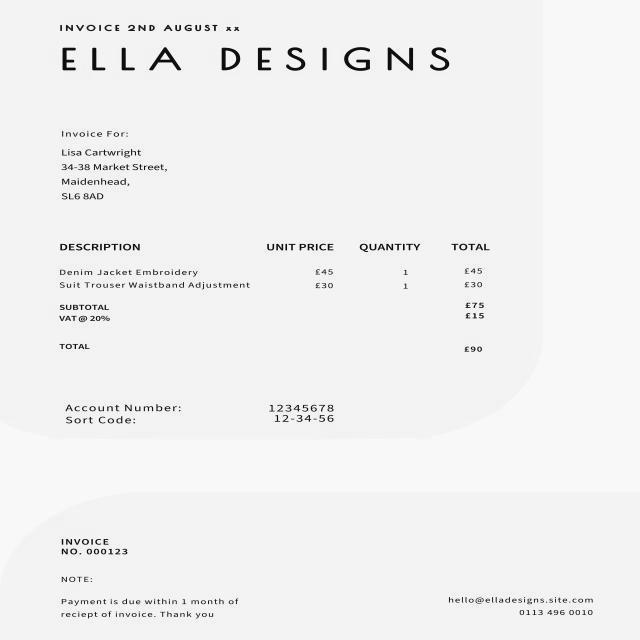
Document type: Invoice